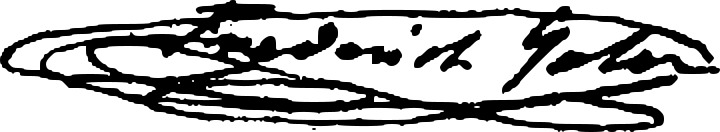
Signature of: frederic soler i hubert